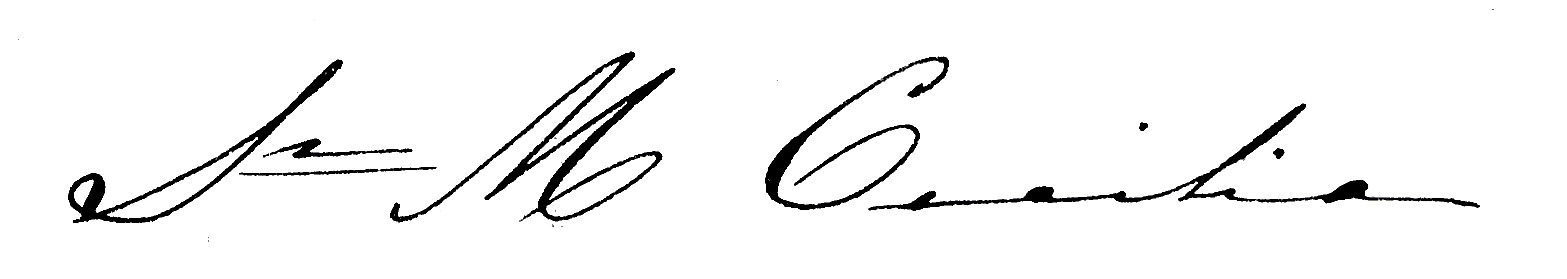
Signature of: mary cecilia bailly